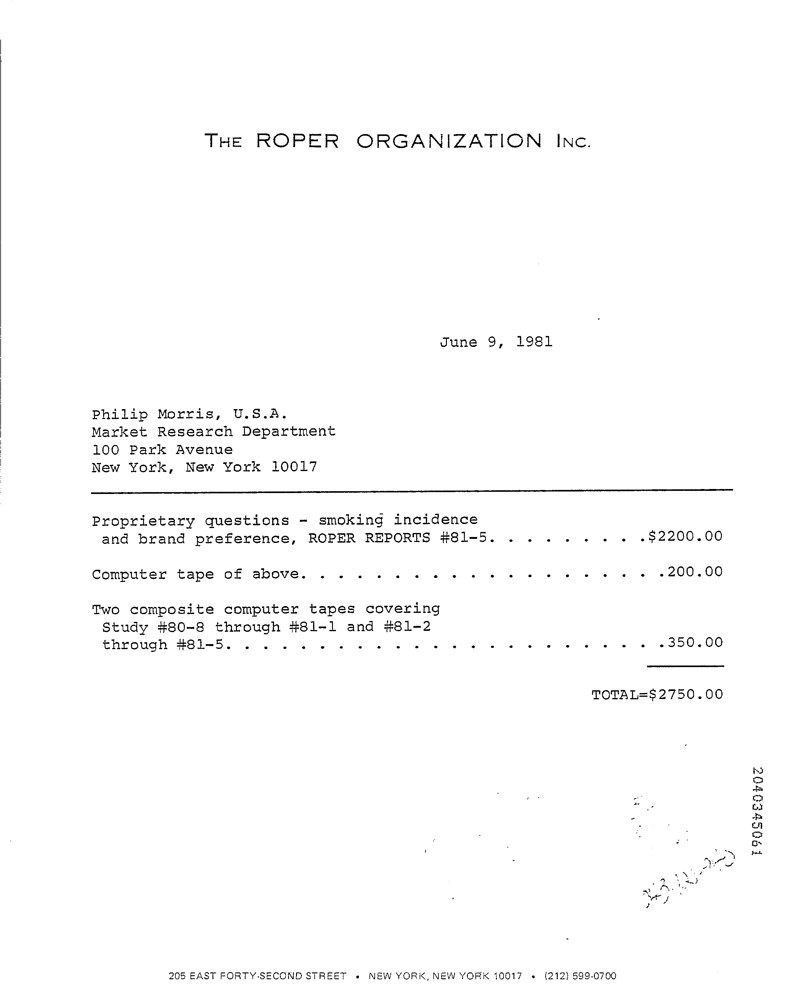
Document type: Invoice